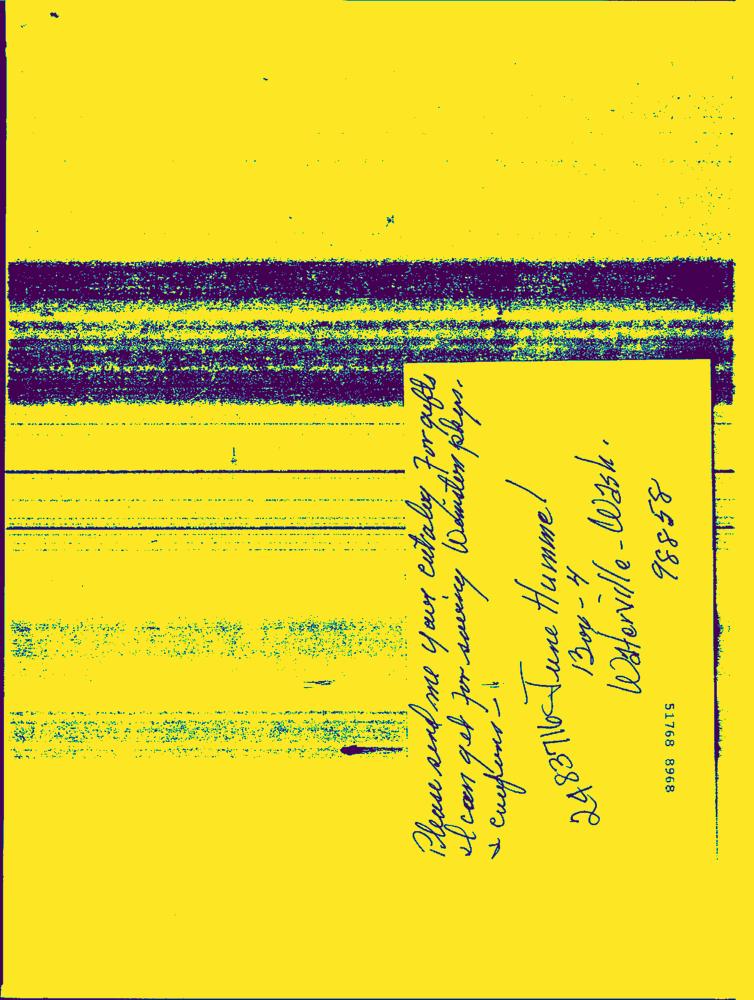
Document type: Hand-Written